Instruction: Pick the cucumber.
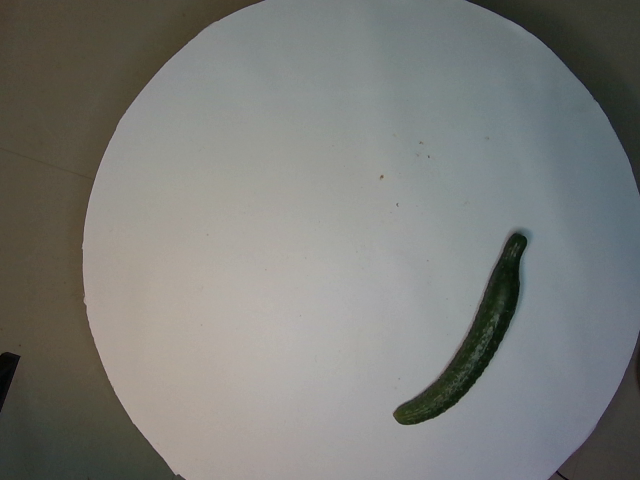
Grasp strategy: vertical